Question: Explain the disease:
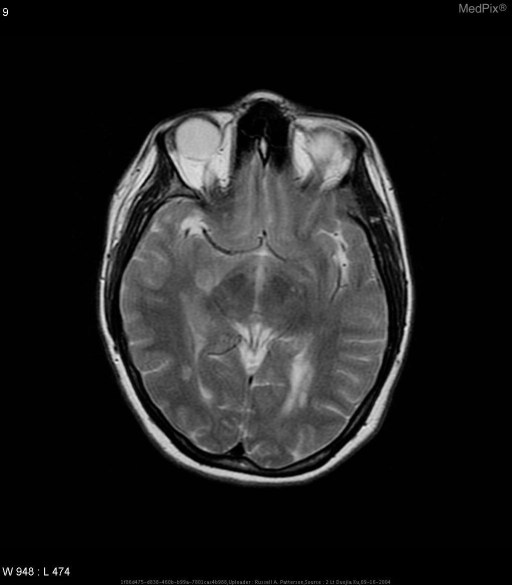
Answer: The disease is discussed as: Multiple sclerosis (MS) is a multifocal disease with a complex pathogenesis that includes inflammation and potentially disabling focal lesions that disseminate throughout the central nervous system.  It is the most common primary myelin disorder, with an estimated patient prevalence of 250,000 to 350,000 in the United States.  Eighty percent of patients have relapsing-remitting MS, and the minority of patients has primary progressive MS.  This subtype of MS usually begins in the second or third decade of life and has a female predominance of approximately 2:1.  The prevalence is highest in northern Europe, however, the occurrence of rapid shifts in the incidence of MS have been reported in recent studies.

The pathogenesis of MS remains unclear today.  However, a multifactorial pathogenetic mechanism has been postulated given the heterogeneity of clinical, genetic, and radiological studies of MS.  The pathological hallmark of chronic MS is the demyelinated plaque, which consisted of a well-demarcated hypocellular area characterized by the loss of myelin, relative preservation of axons, and the formation of astrocytic scars.  Lesions have a predilection for the optic nerves, periventreicular white matter, brain stem, cerebellum, and spinal cord white matter.  Lesions are usually round or ovoid, thought they may also have finger-like extensions along the path of small or medium-sized blood vessels (Dawson’s fingers).

The diagnosis of multiple sclerosis is based on established clinical, laboratory and radiological findings.  Patients with the relapsing forms of multiple sclerosis usually present with sensory disturbances, unilateral optic neuritis, diplopia, limb weakness, gait ataxia, and neurogenic bladder and bowel.  Prominent cortical signs and extrapyamidal phenomena can also present but are rarely predominant features of the clinical presentation.  Laboratory workup typically includes a cerebrospinal fluid analysis, which often shows increased intrathecal synthesis of immunoglobulins of restricted specificity (oligoclonal bands of IgG) with moderate lymphocytic pleocytosis.  Cole and colleagues have suggested that the presence of oligoclonal bands in cerebrospinal fluid slightly increases the risk of recurrent disease.

MRI is the preferred imaging modality to study suspected MS as it depicts the frequency, shape, and location of the characteristic MS lesions.  These lesions have discrete foci with well-defined margins that are commonly located in a periventricular location, in the deep white matter, adjacent to the atria, occipital horns, and the body of the lateral ventricles.  T2-weighted images reflect a broad spectrum of pathological changes, including inflammation, edema, demyelination, gliosis, and axonal loss.  Many of the hyperintense T2-weighted lesions have little clinical significance, as they are more likely to be chronic MS lesions.  Hence, there is no correlation with the number of brain lesions detected with a T2-weighted sequence and the patient’s level of functional disability.  Studies have shown that fluid-attenuated inversion recovery (FLAIR) sequences are superior to T2-weighted images for detecting MS brain lesions as it can detect many cortical and juxtacortial lesions in MS, which may present in secondary progressive disease and often missed by other sequences.  Furthermore, gadolinium-DTPA injection, a paramagnetic contrast agent that crosses only disrupted blood-brain-barrier, may demonstrate foci of demyelination.